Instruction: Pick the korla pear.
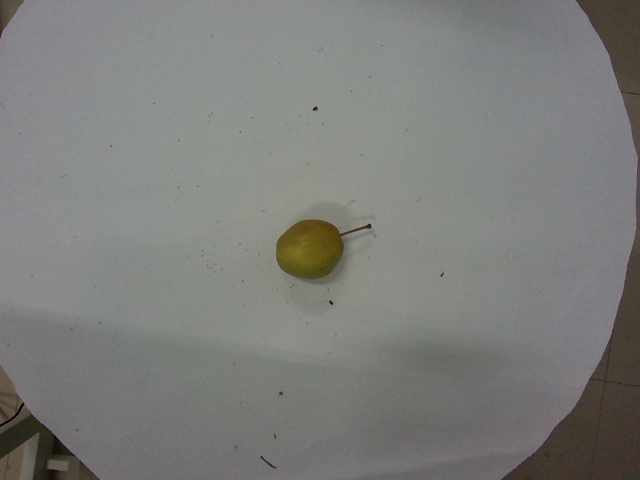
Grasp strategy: vertical